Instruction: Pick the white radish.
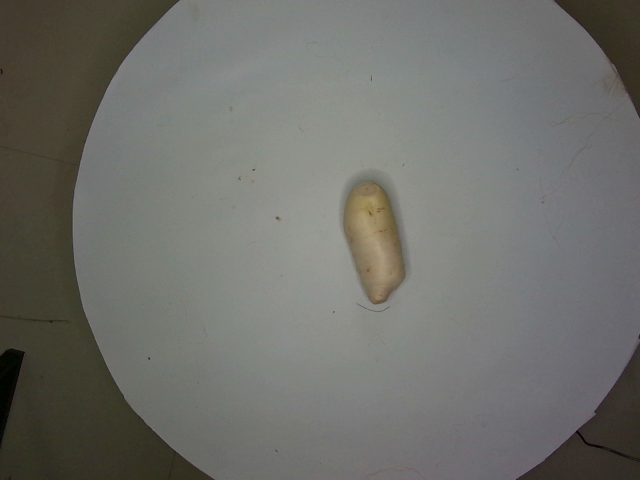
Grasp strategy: vertical